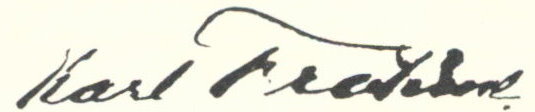
Signature of: karl frohme